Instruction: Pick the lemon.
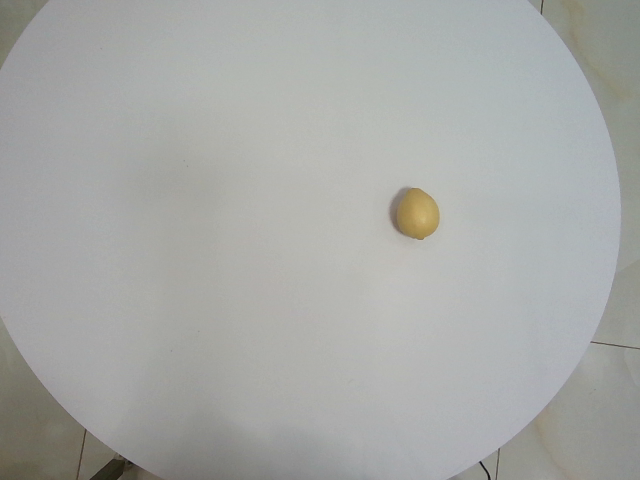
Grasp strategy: vertical